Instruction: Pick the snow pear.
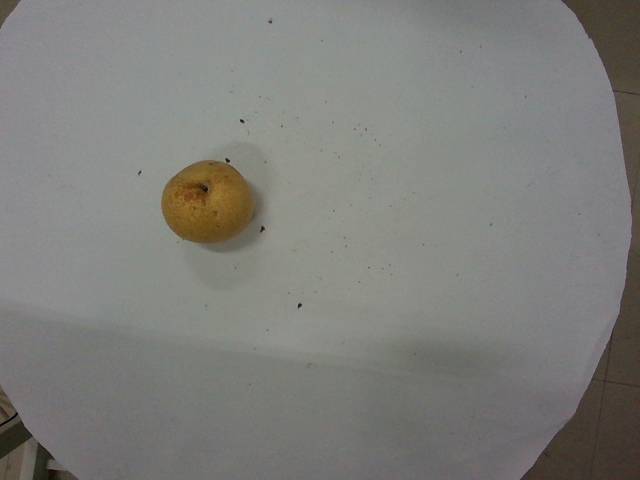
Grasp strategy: vertical